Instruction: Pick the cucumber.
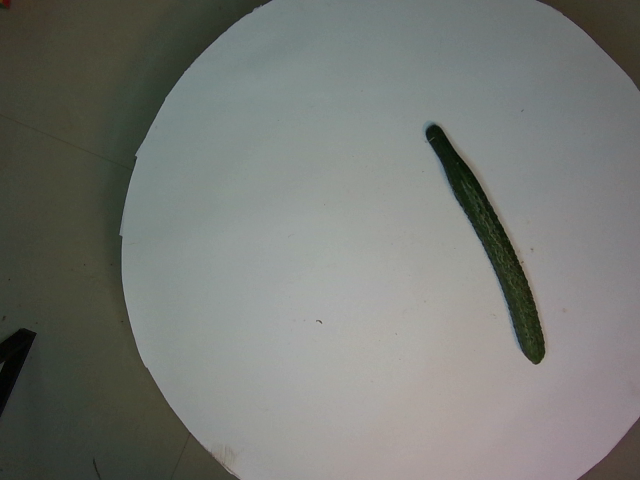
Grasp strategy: vertical